Question: What jurisdiction, city, or county is the document associated with?
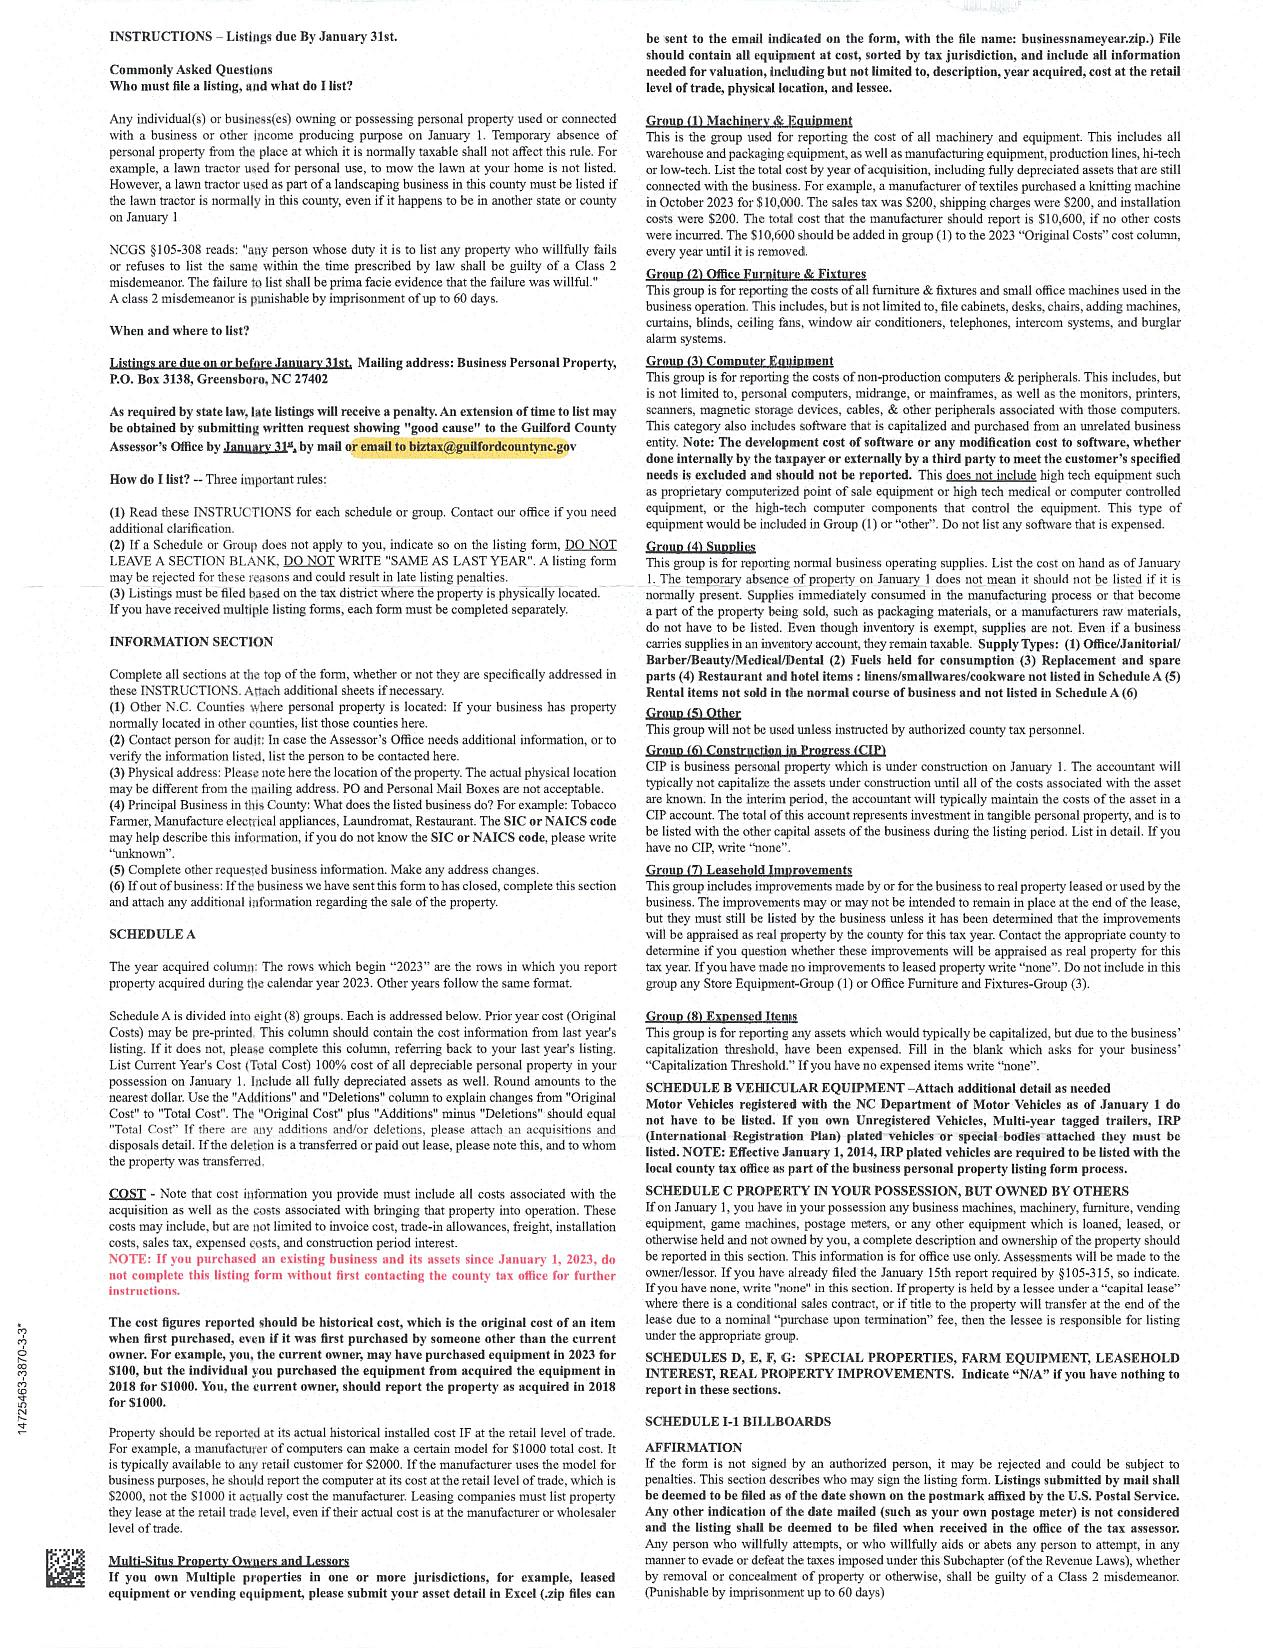
Answer: "Greensboro"